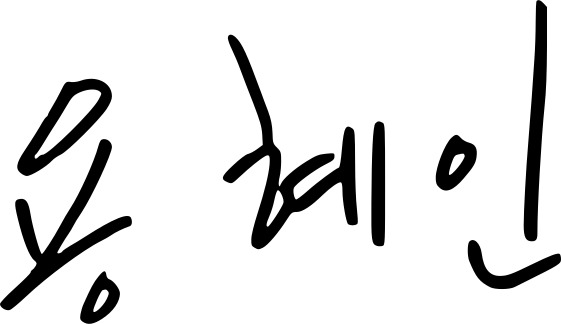
Signature of: yong hye in